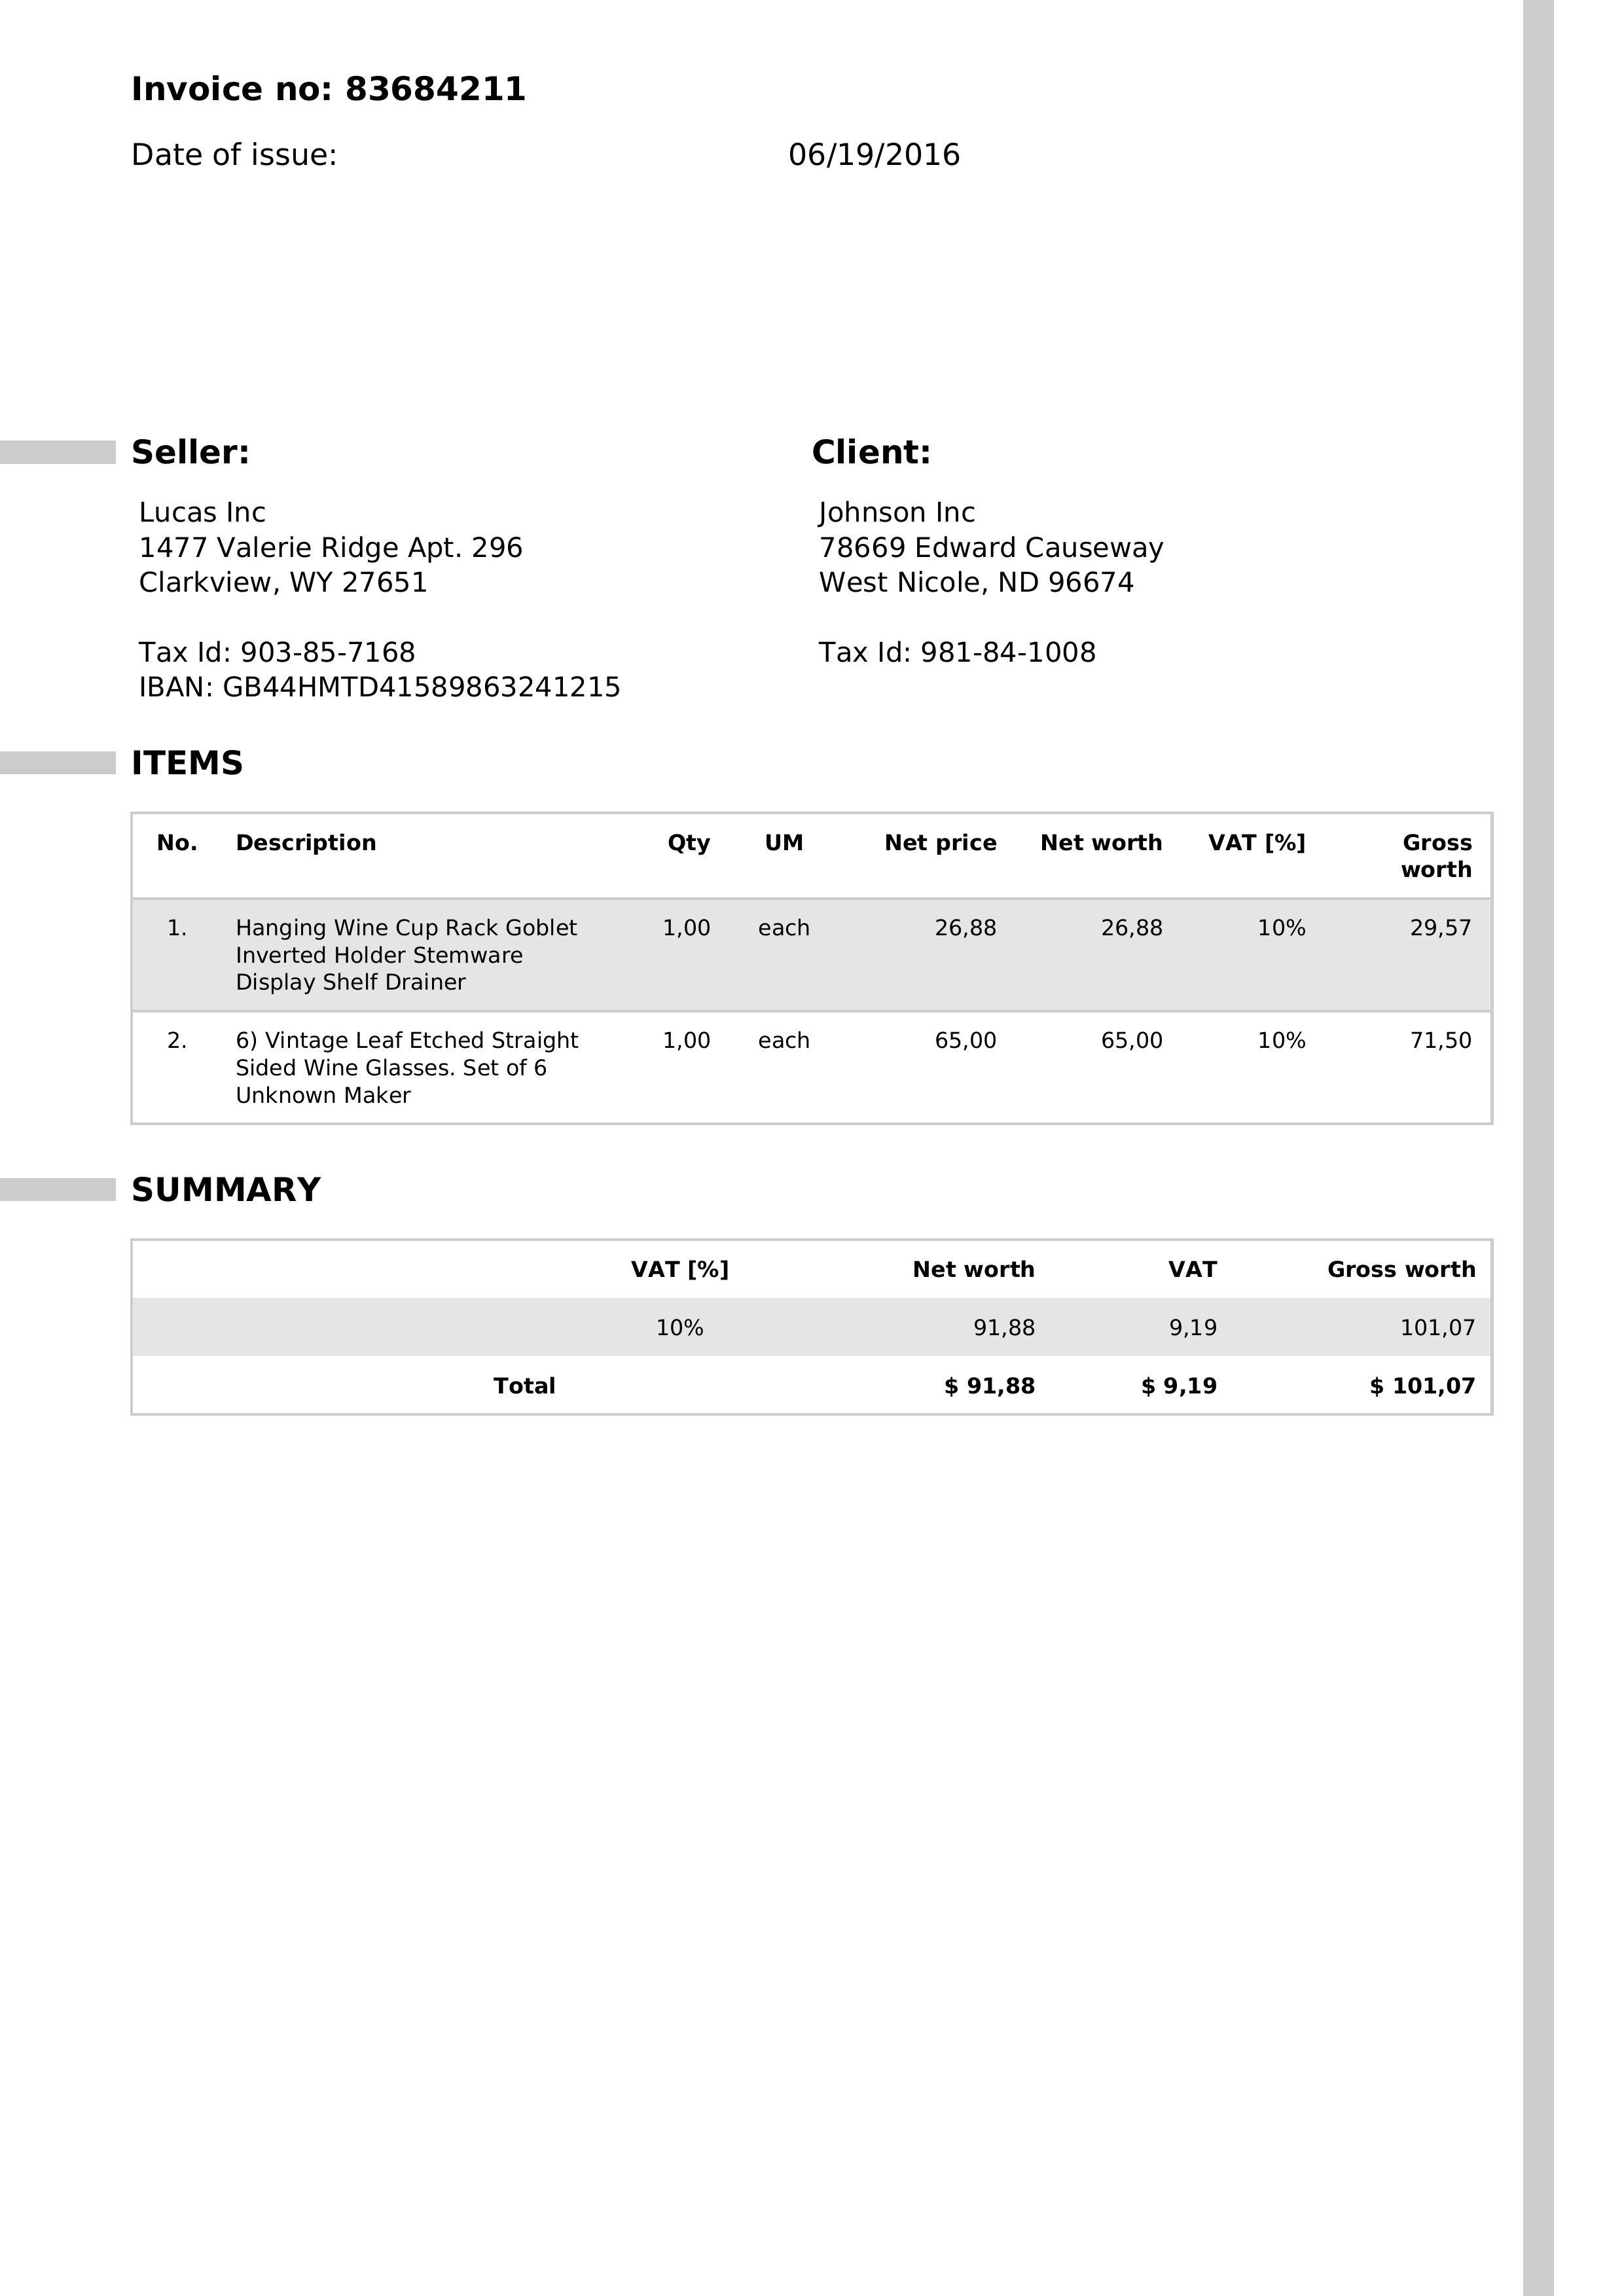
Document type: Invoice